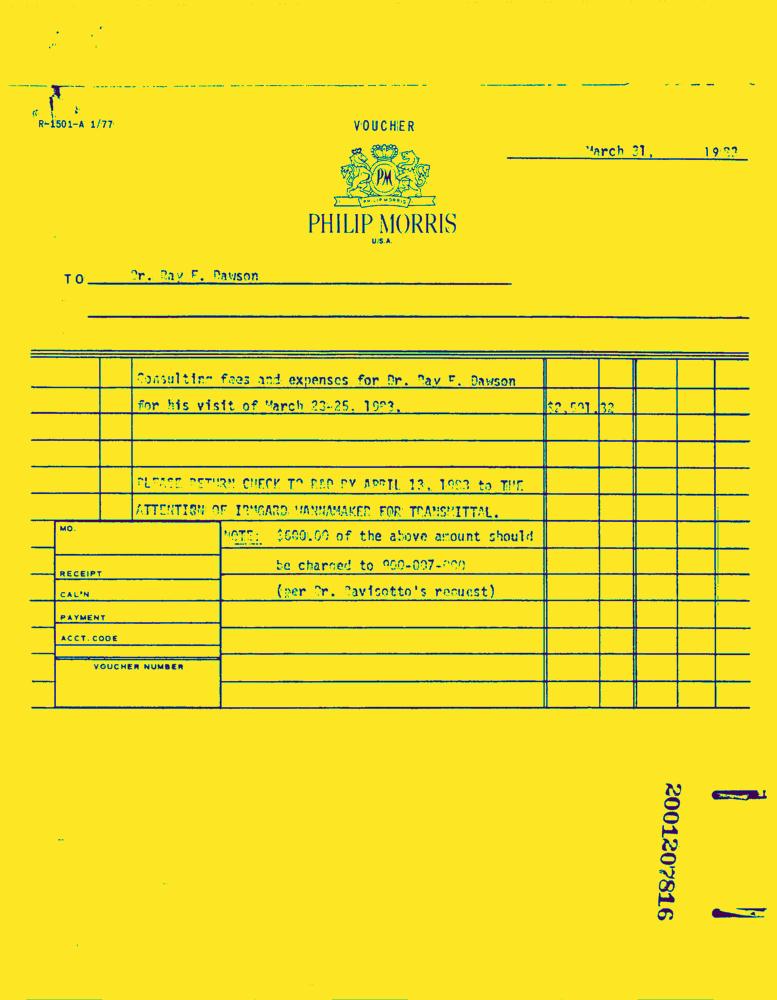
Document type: Invoice-Doc